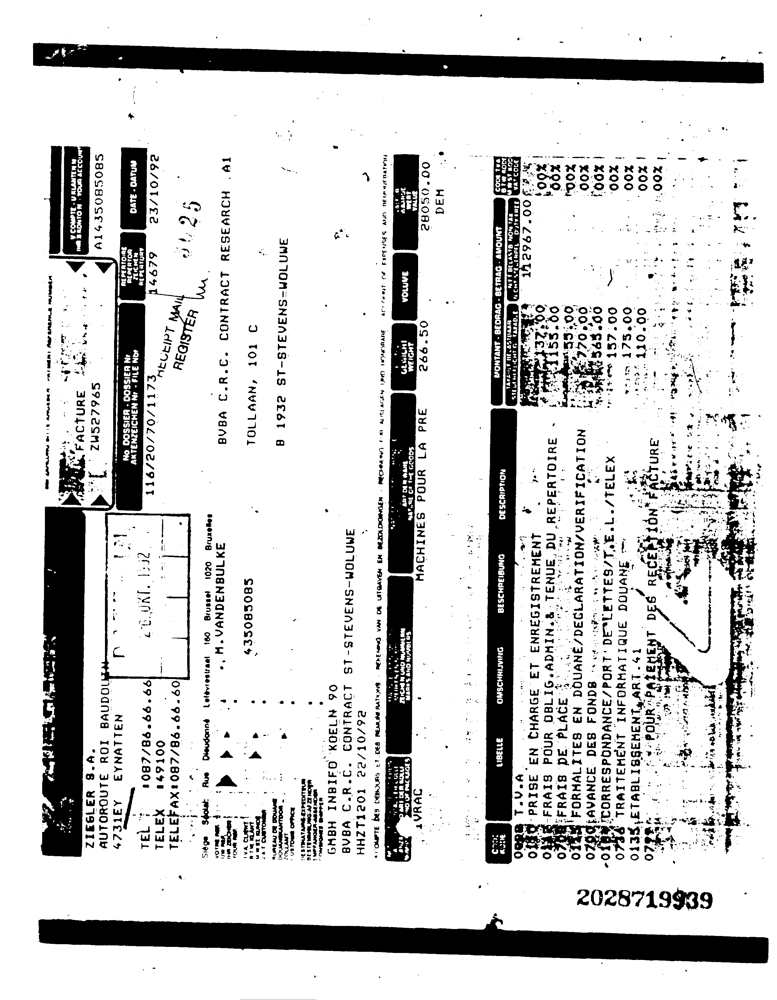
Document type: Invoice